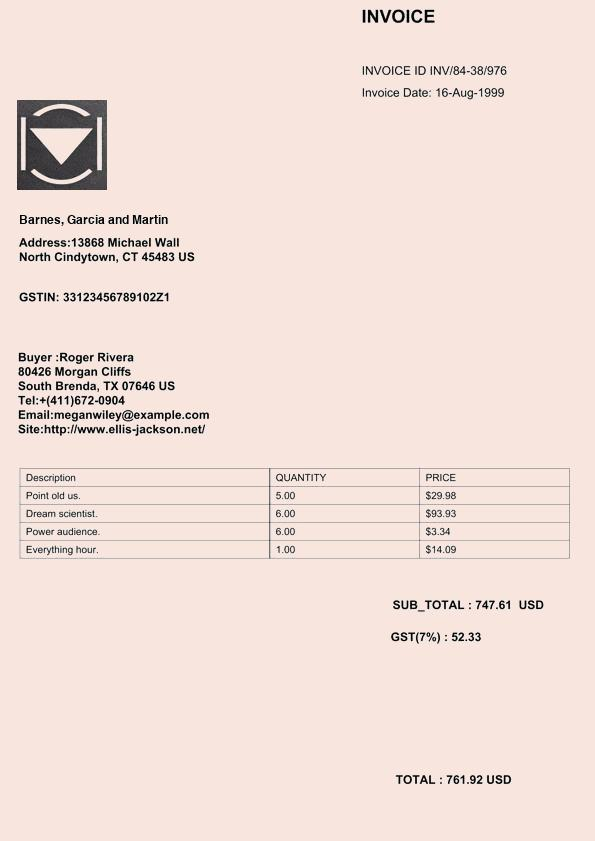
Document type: Invoice